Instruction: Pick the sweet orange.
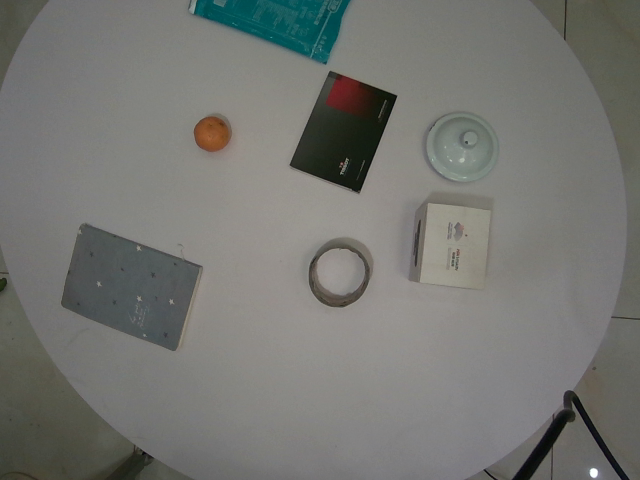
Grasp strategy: vertical